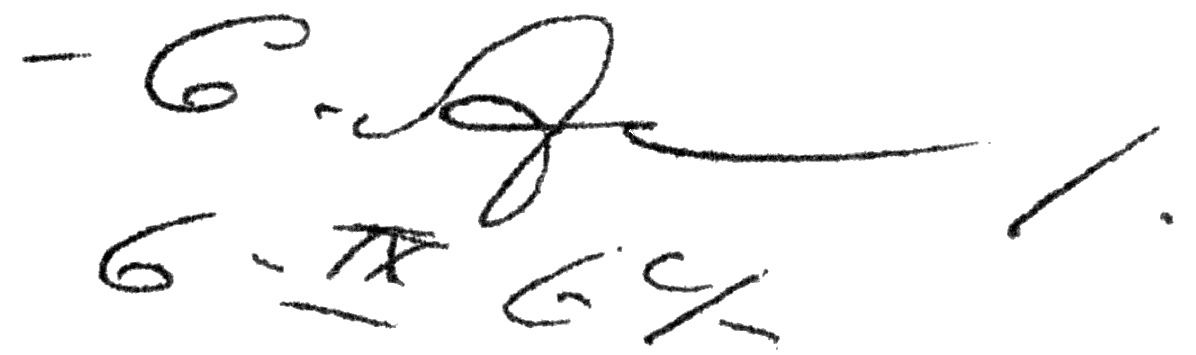
Signature of: sergei anokhin